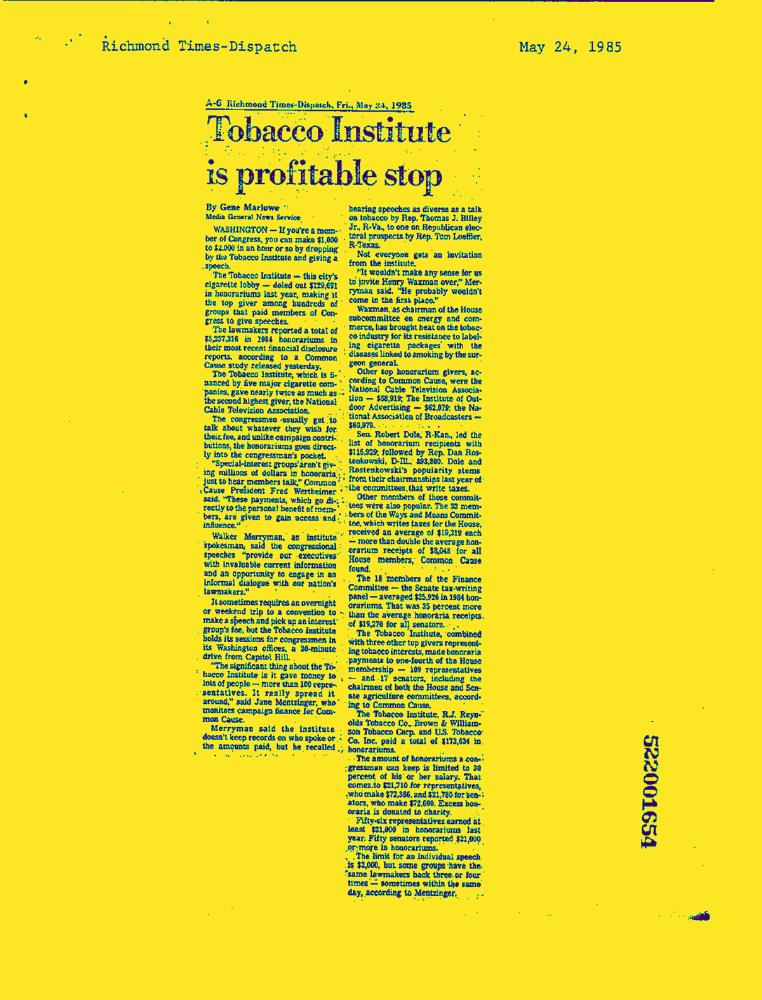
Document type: News-Article